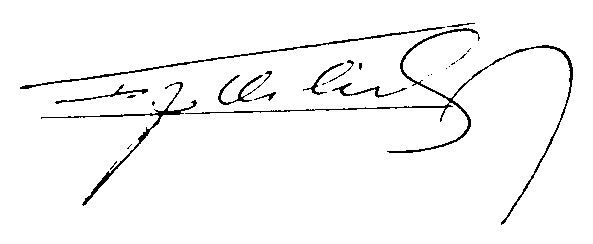
Signature of: francisco orlich bolmarcich